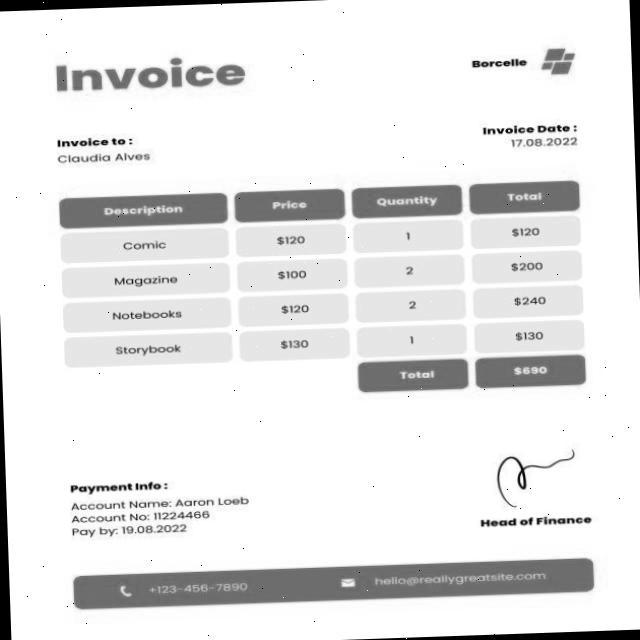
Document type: Invoice